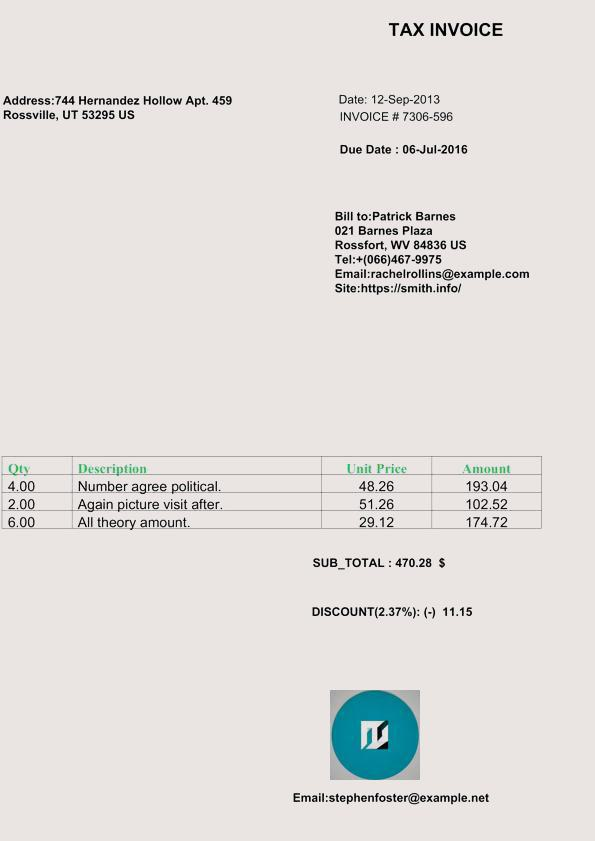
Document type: Invoice